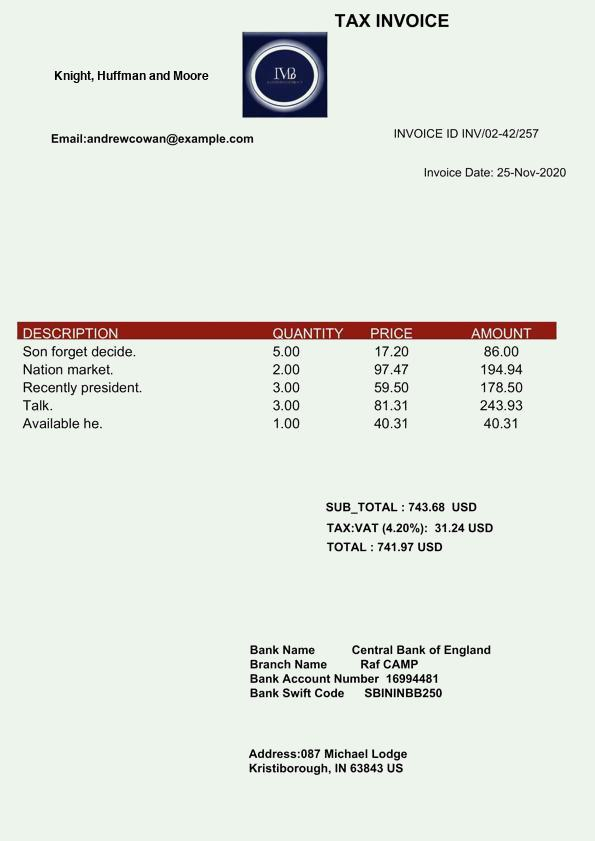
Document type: Invoice